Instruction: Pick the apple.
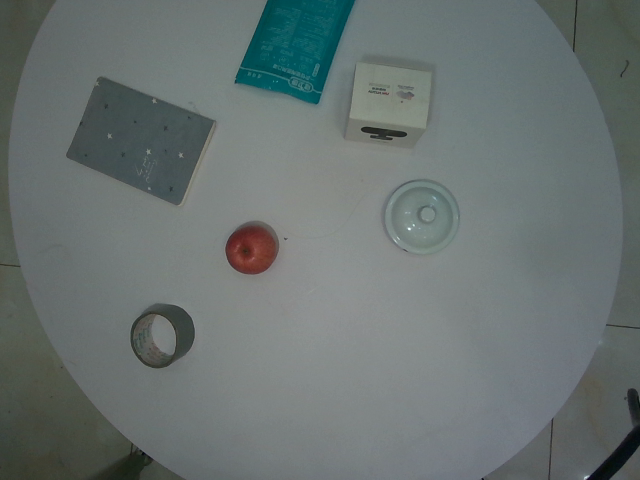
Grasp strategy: vertical